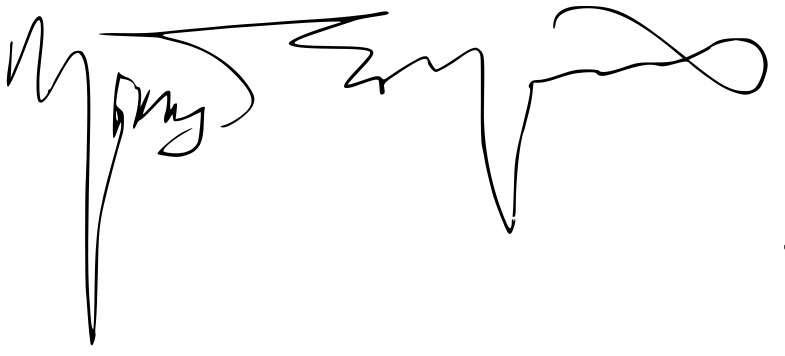
Signature of: mikis theodorakis